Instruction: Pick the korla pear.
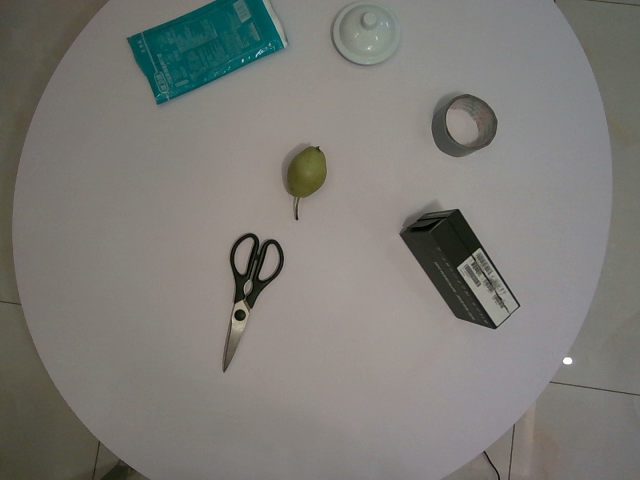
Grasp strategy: vertical